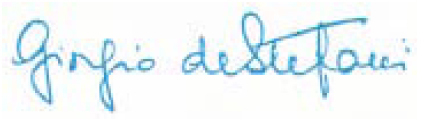
Signature of: giorgio de stefani